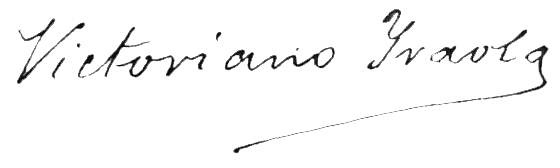
Signature of: biktoriano iraola